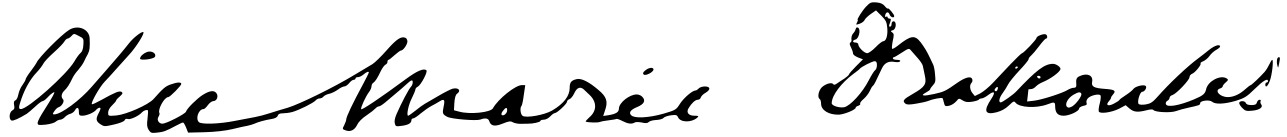
Signature of: q18572194